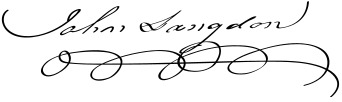
Signature of: john langdon